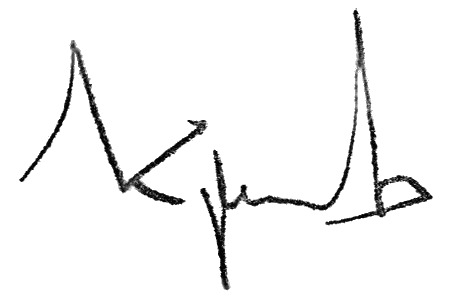
Signature of: vitaly kremlev